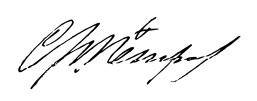
Signature of: srebren poppetrov